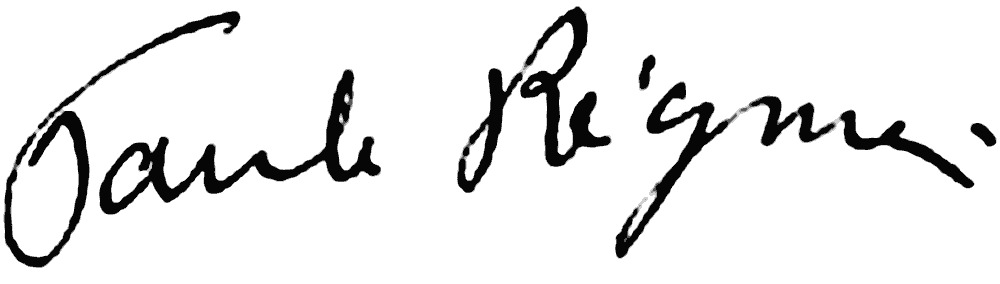
Signature of: paule régnier